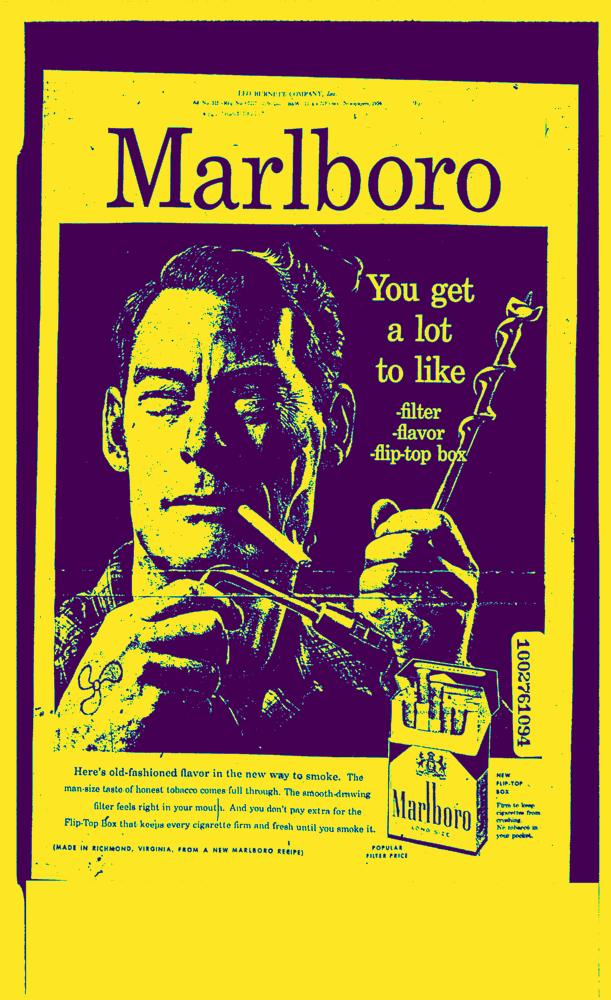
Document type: AD